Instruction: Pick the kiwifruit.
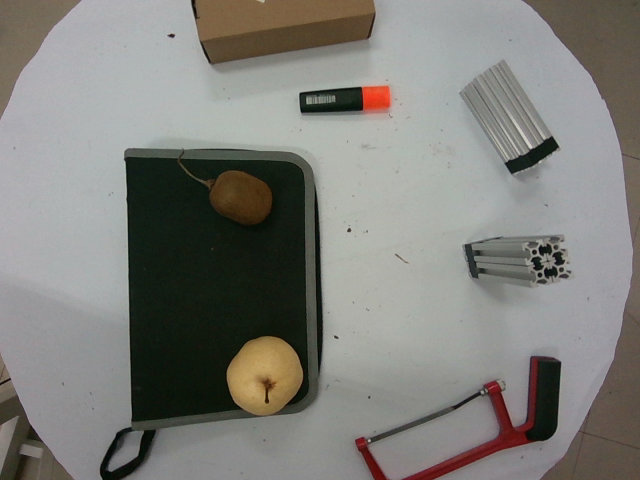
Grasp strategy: vertical